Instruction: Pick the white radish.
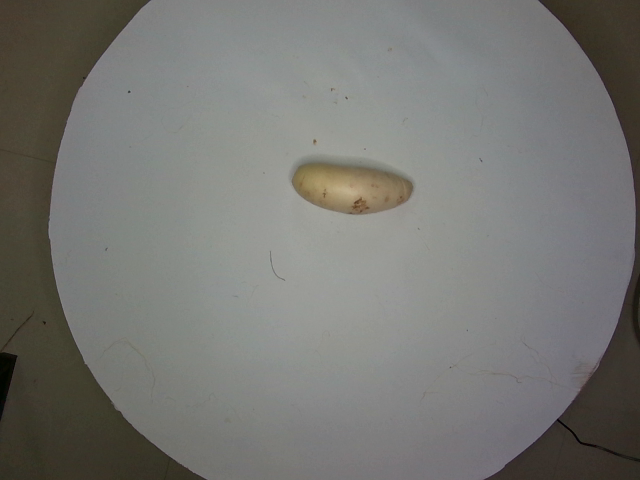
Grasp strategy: vertical